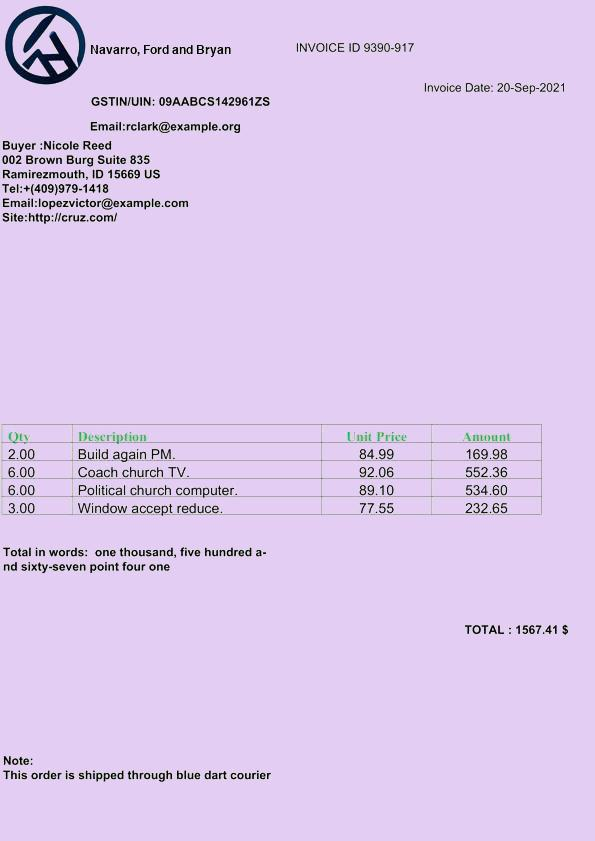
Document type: Invoice